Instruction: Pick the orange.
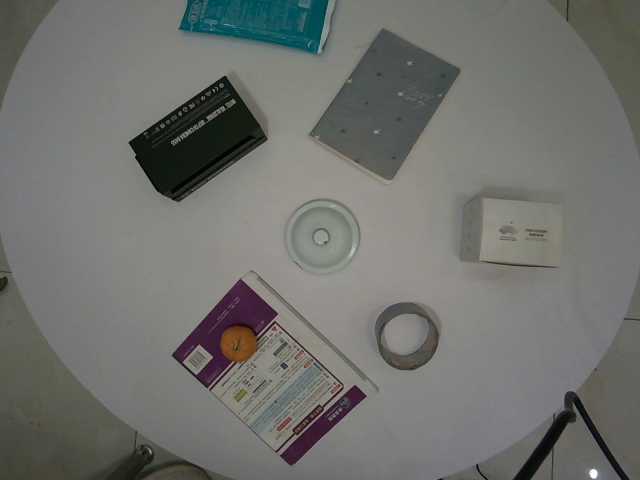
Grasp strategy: vertical